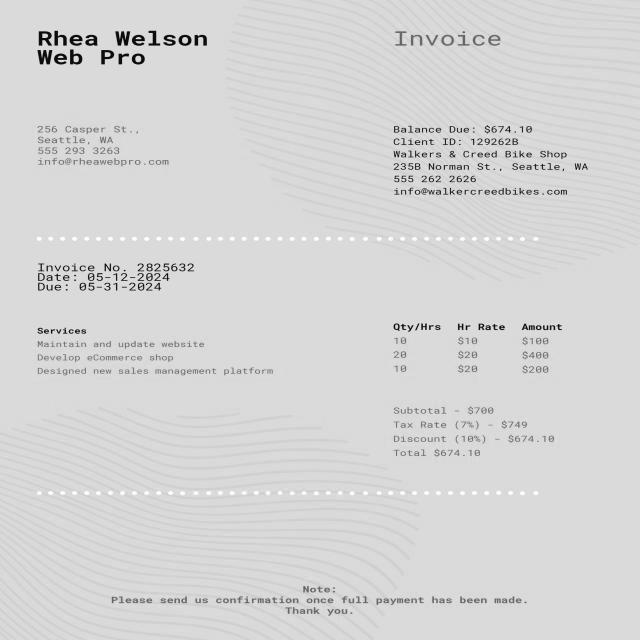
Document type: Invoice